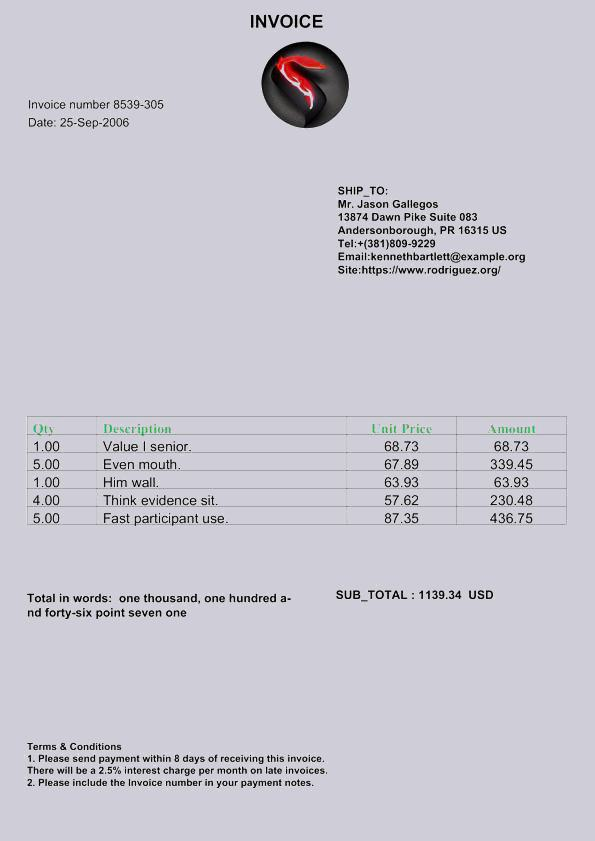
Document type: Invoice